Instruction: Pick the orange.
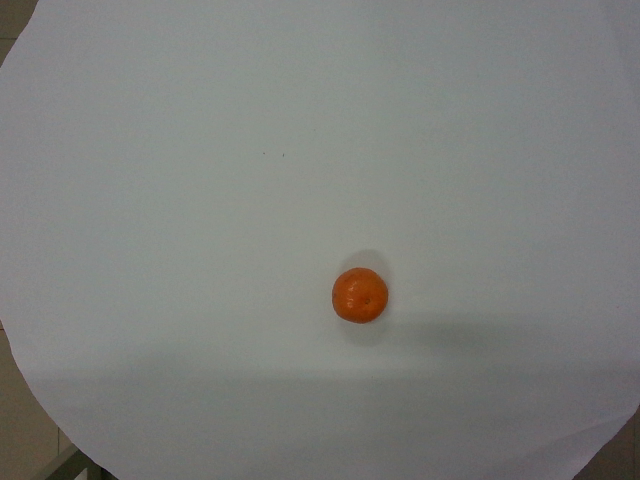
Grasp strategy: vertical